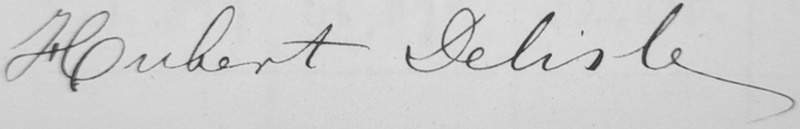
Signature of: louis henri hubert delisle